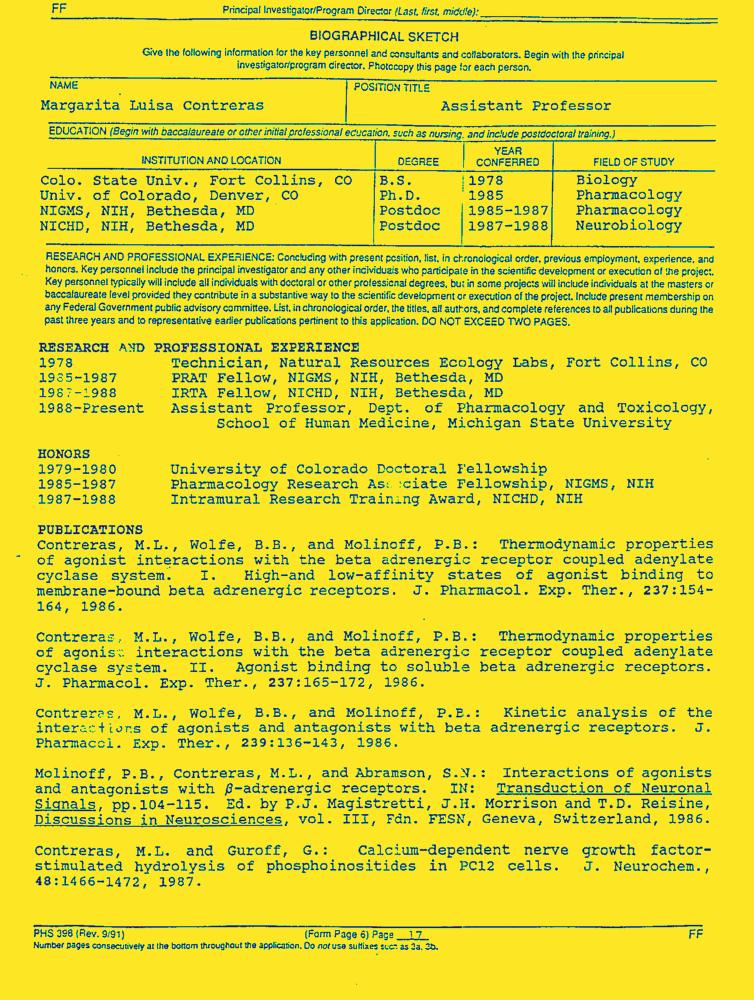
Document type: Resume-Doc